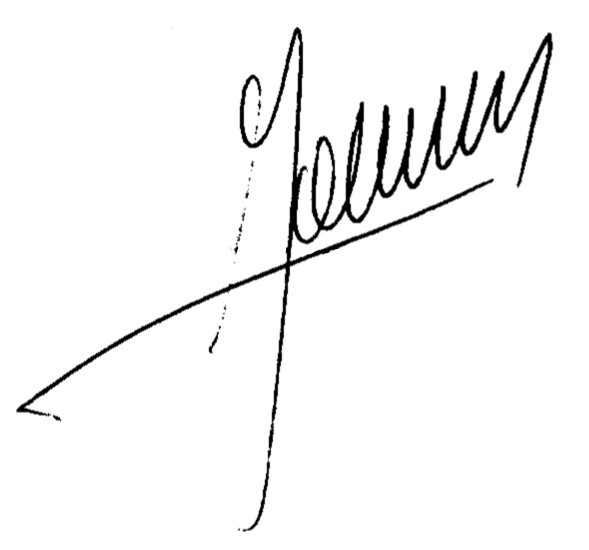
Signature of: q21282044